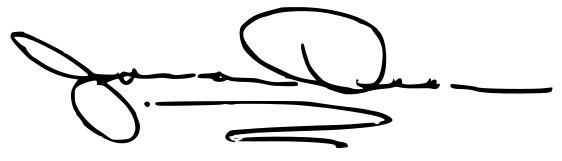
Signature of: james dean